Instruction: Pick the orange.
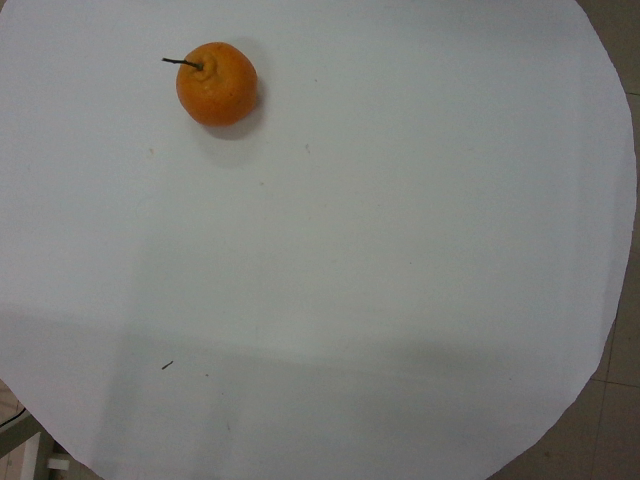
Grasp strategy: vertical